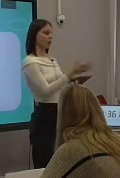
Транскрипция: Ευχαριστώ που είχατε
?
Категория: Педагогические действия
Подкатегория: Задаёт открытый вопрос; Перенаправляет внимание класса
Описание действия: Учитель указывает на ученика и задает вопрос
Контекст и комментарии: Контекст ДО: ученики слушают учителя. Контекст ПОСЛЕ: ученик получает внимание от преподавателя и внимательно его слушает . Педагогический смысл: с помощью невербальных действий преподаватель фокусирует внимание ученика